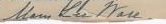
Signature of: mary lee ware